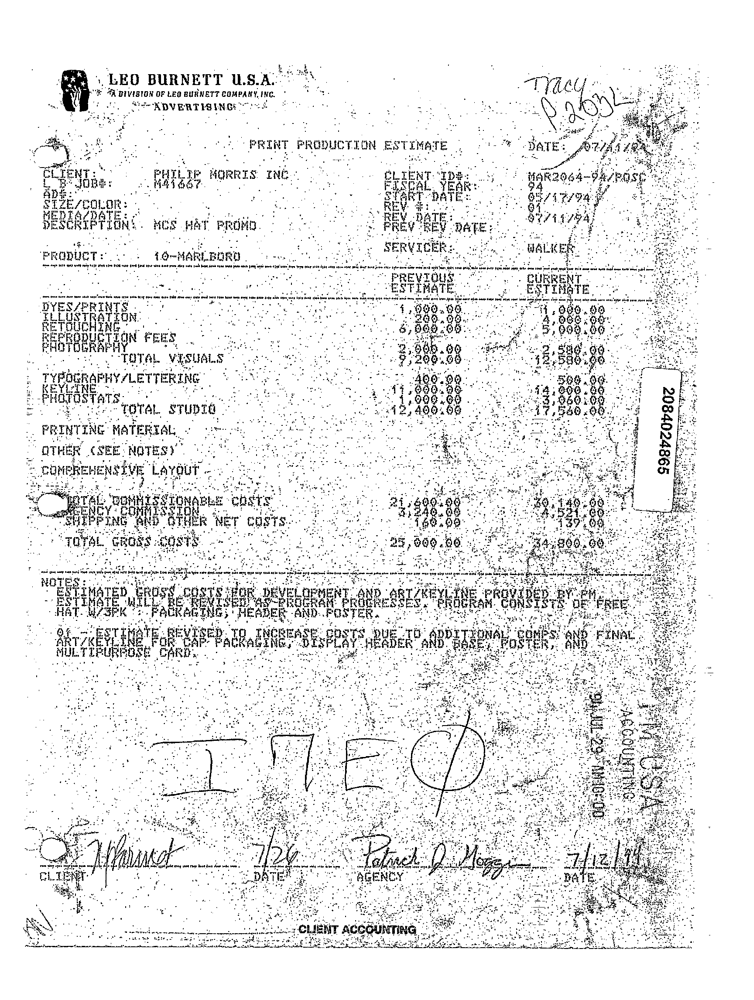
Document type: Invoice